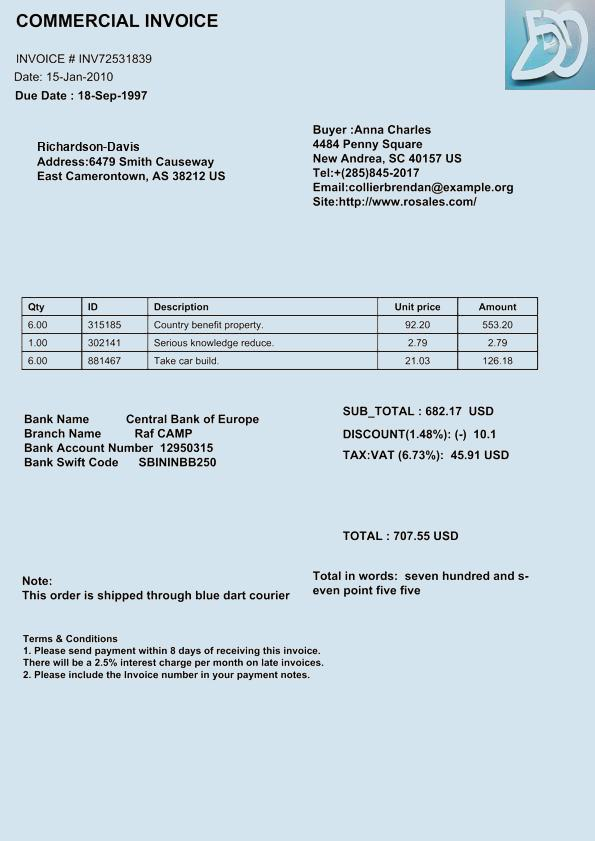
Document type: Invoice